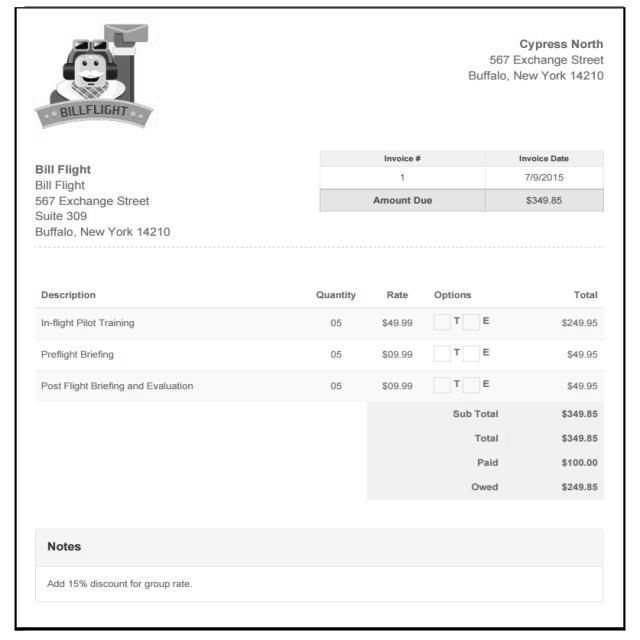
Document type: Invoice